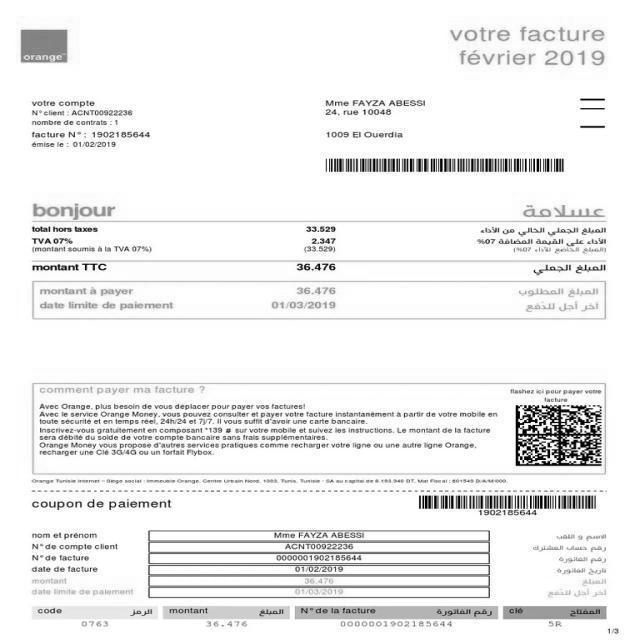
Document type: Invoice